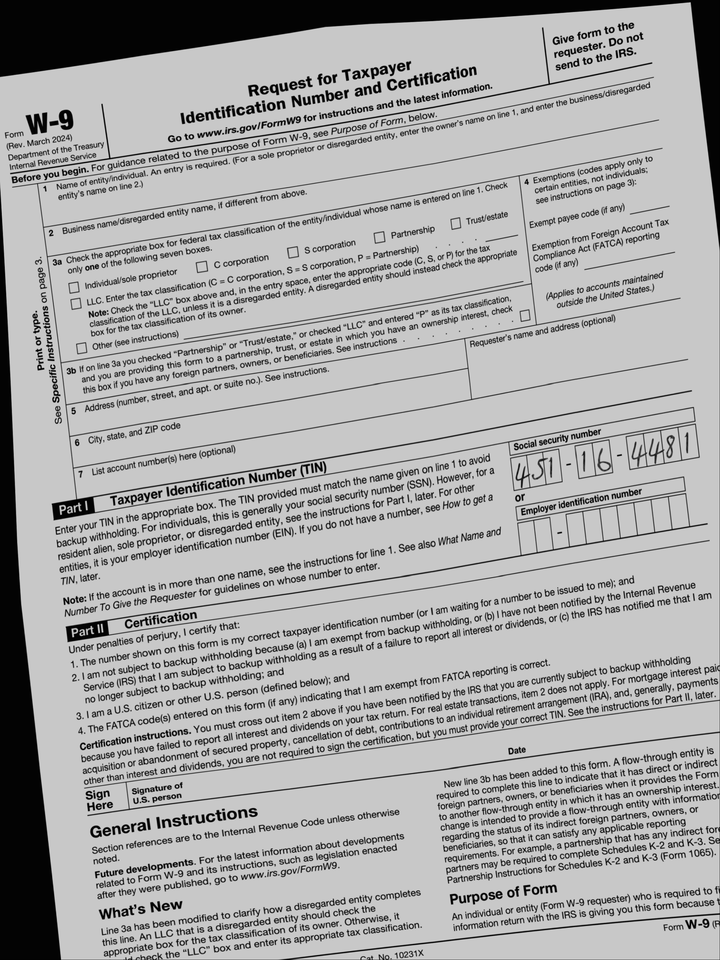
cbx: no
ssn: 451164481